Question: What was observed in the imaging?
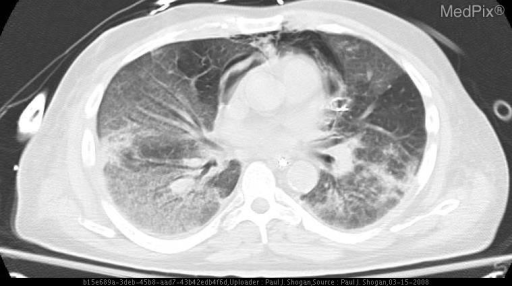
Answer: The imaging shows Admission radiography:  PA chest radiograph reveals a right subclavian central venous catheter with hypoinflated lung volumes and increased bibasilar ground glass opacities.

Contrast enhanced CT on admission:  Diffuse multilobar ground-glass opacities with sharp transitions between normal and abnormal lung, with interstitial thickening in a predominately lower-lobe distribution.

Hospital Day 2:  AP chest radiograph demonstrates a stable right subclavian venous catheter, with bibasilar reticulonodular ground glass opacities.

Hospital Day 6: AP chest radiograph from hospital day 6, reveals that the patient has been intubated, and has developed a spontaneous pneumomediastinum with extensive subcutaneous emphysema surrounding the neck.  There is no pneumothorax.  There are continued bibasilar reticulonodular ground glass opacities.

AP chest radiograph from hospital day 6, obtained later in the day secondary to new respiratory distress, reveals that the patient has developed a significant left sided pneumothorax, with persistent pneumomediastinum, bibasilar ground-glass reticulonodular opacities, and subcutaneous emphysema surrounding the base of the neck.  The patient’s support devices are stable when compared to the prior studies.

On hospital day 10 the patient experienced worsening respiratory distress, and an unenhanced CT of the chest was performed.

An axial image at the level of the aortic arch demonstrates continued pneumomediastinum, and a left-sided pneumothorax.  There is a small right-sided pleural effusion, with persistent ground-glass opacities.

An axial image at the level of the hila demonstrates continued pneumomediastinum, and a left-sided pneumothorax.  There are persistent ground-glass opacities with focal areas of consolidation.

An axial image at the level of the right hemidiaphragm demonstrates continued pneumomediastinum, and a left-sided pneumothorax.  There are persistent ground-glass opacities with focal areas of consolidation, and a small right-sided pleural effusion. On hospital day 10, the patient experienced worsening respiratory distress and an unenhanced CT of the chest was performed.  An axial image at the level of the hila demonstrates continued pneumomediastinum, and a left-sided pneumothorax.  There are persistent ground-glass opacities with focal areas of consolidation..